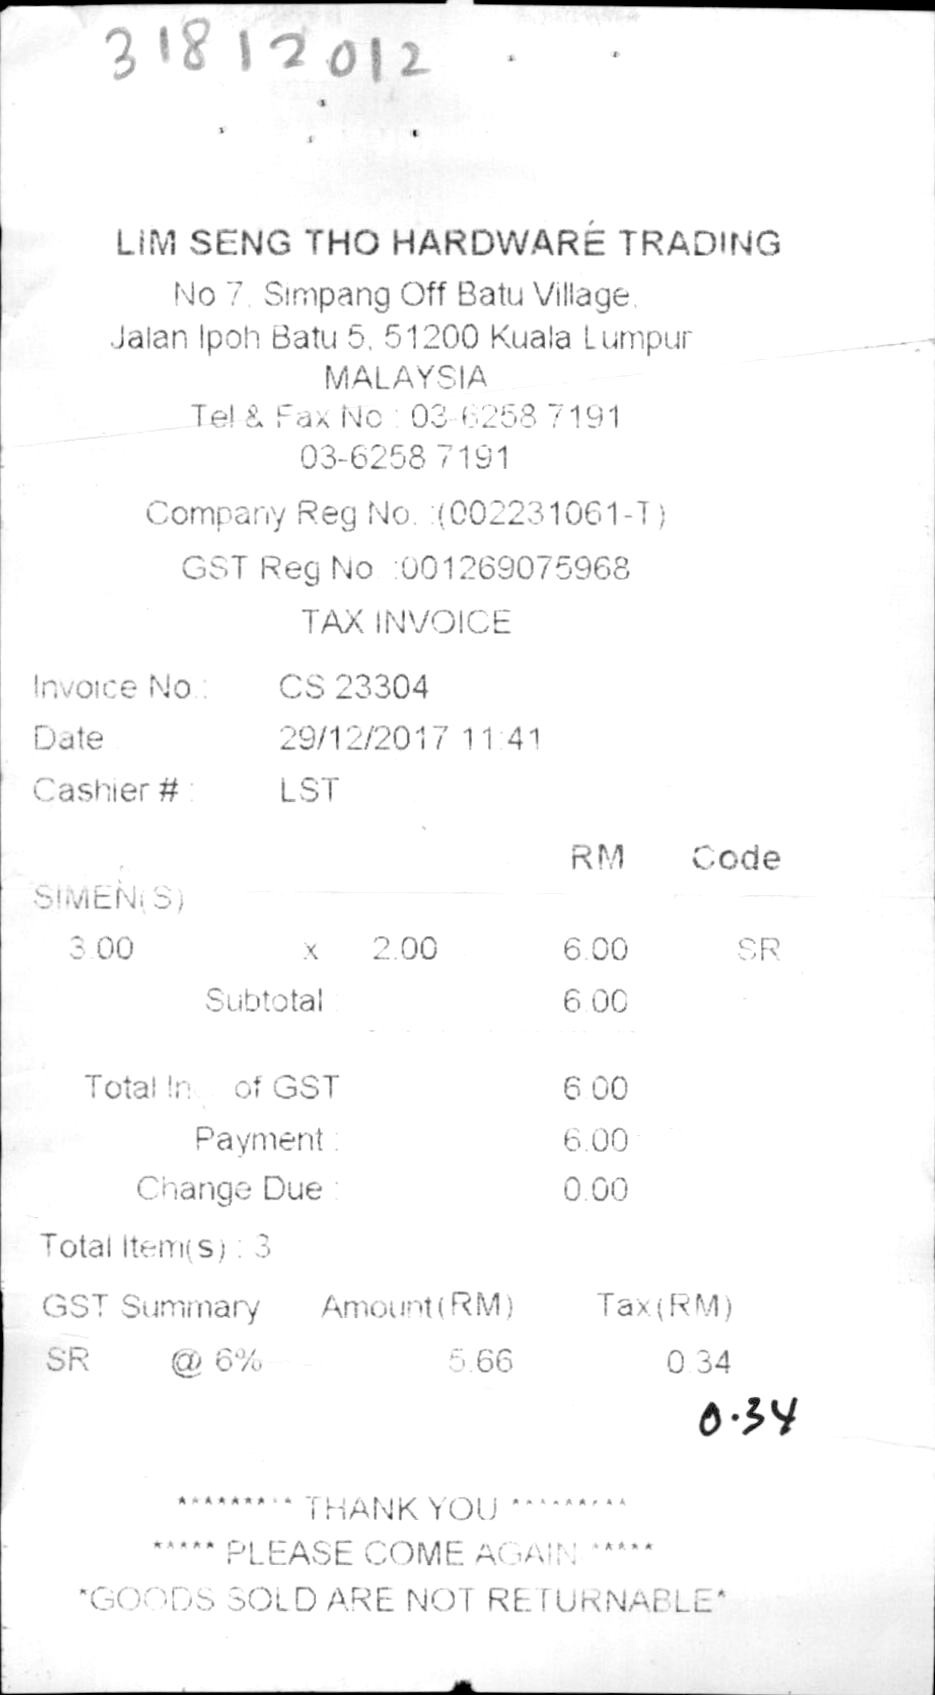
LIM SENG THO HARDWARE TRADING
NO 7, SIMPANG OFF BATU VILLAGE,
JALAN IPOH BATU 5, 51200 KUALA LUMPUR
MALAYSIA
TEI & FAX NO : 03-6258 7191
03-6258 7191
COMPANY REG NO. : (002231061-T)
GST REG NO. : 001269075968
TAX INVOICE
INVOICE NO :
CS 23304
DATE :
29/12/2017 11:41
CASHIER #
LST
SIMEN(S)
RM
CODE
3.00
X
2.00
6.00
SR
SUBTOTAL :
6.00
TOTAL INCL OF GST :
6.00
PAYMENT :
6.00
CHANGE DUE :
0.00
TOTAL ITEM(S) : 3
GST SUMMARY
AMOUNT(RM)
TAX(RM)
SR
@ 6%
5.66
0.34
THANK YOU
PLEASE COME AGAIN
*GOODS SOLD ARE NOT RETURNABLE*